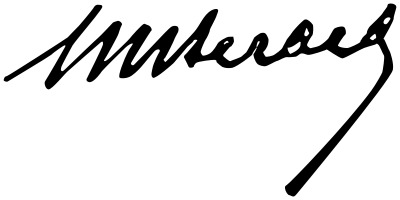
Signature of: maurice bérard